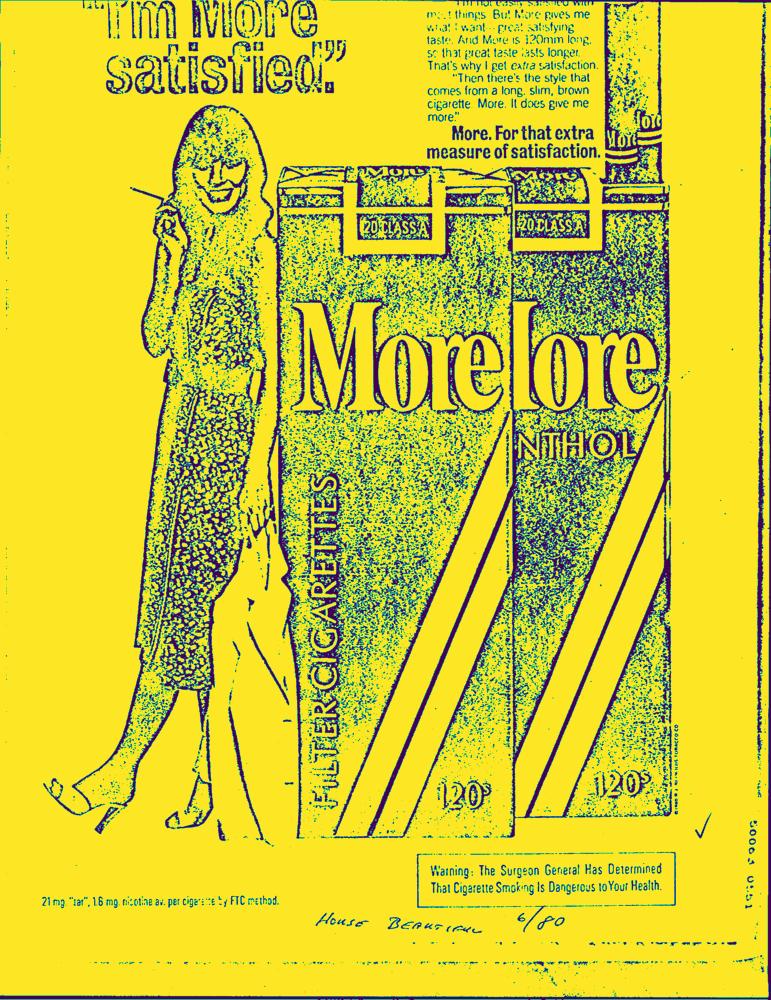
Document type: AD